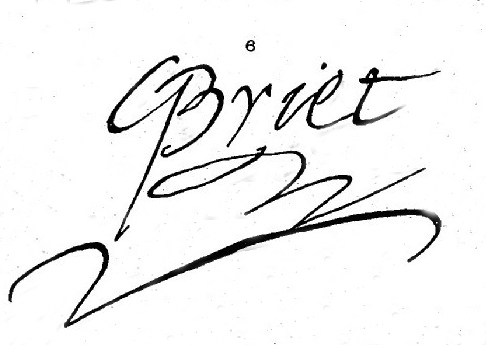
Signature of: guillaume briet